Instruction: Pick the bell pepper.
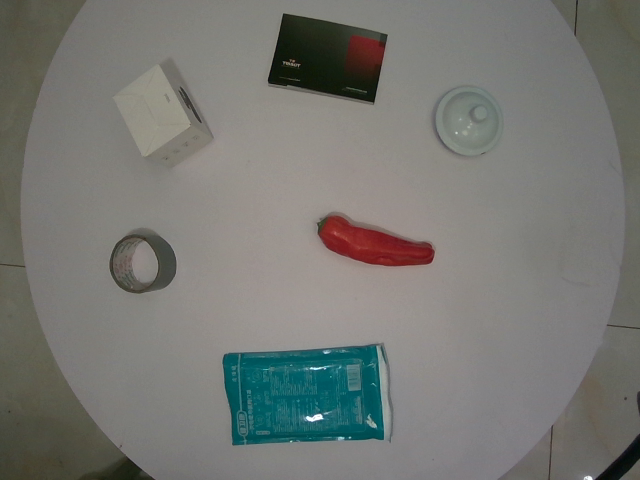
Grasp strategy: vertical